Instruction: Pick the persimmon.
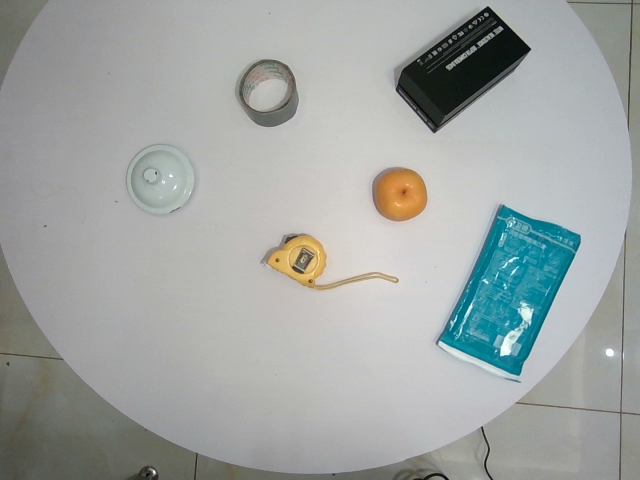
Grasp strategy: vertical